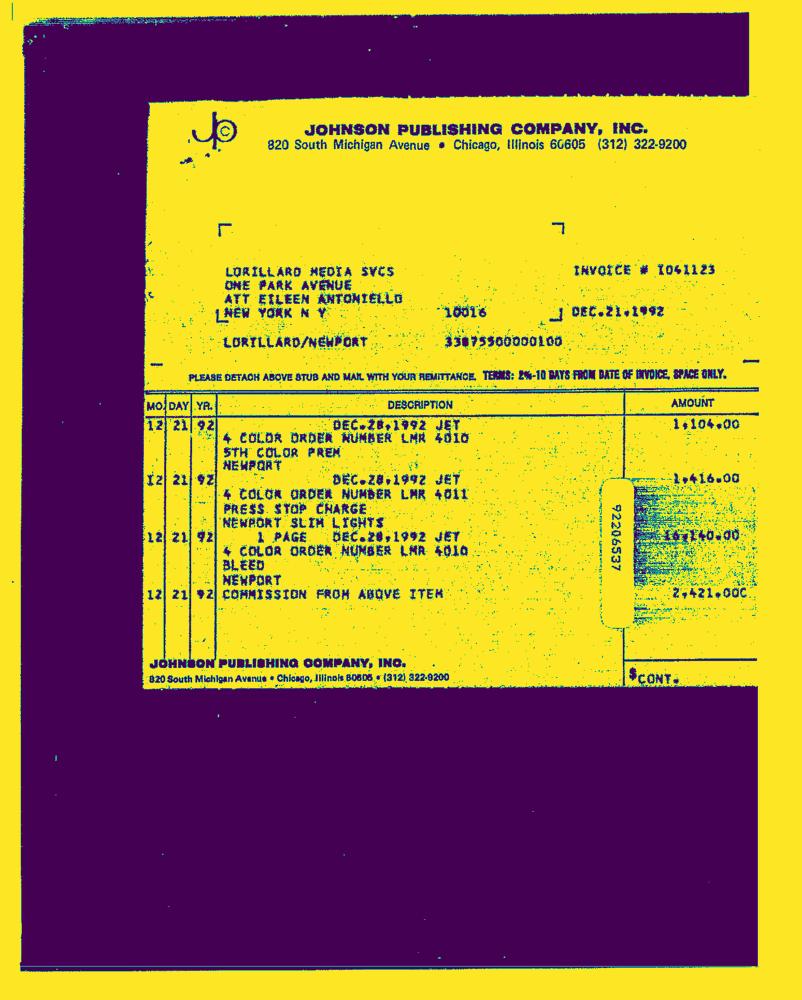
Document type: Invoice-Doc